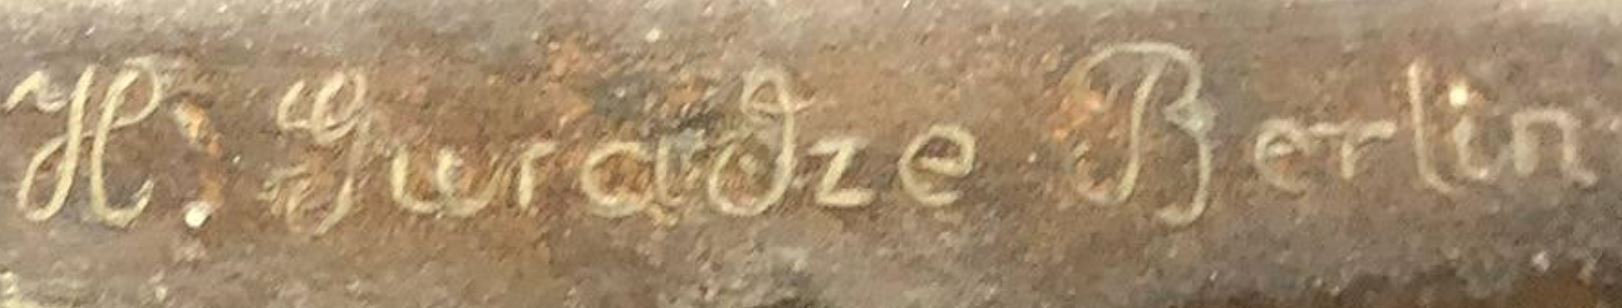
Signature of: hans guradze